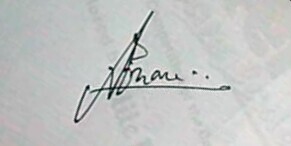
Signature of: chowdhury zawata afnan